Question: Explain the disease:
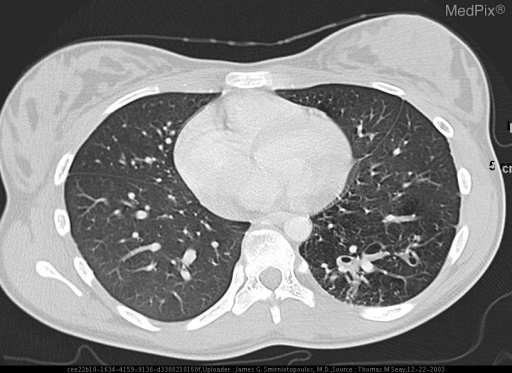
Answer: The disease is discussed as: Pulmonary sequestration is a congenital anomaly of the bronchopulmonary foregut in which there is a nonfunctional segment of lung. The blood supply is anomalous, arising from the systemic circulation (ie. the aorta or bronchial arteries ). By definition, there is no typical communication with the bronchial tree or with the pulmonary arteries. Intralobar and extralobar discrimination is based primarily upon venous drainage, and the presence of an independent pleural lining (as in the extralobar type). The intralobar variant drains to the pulmonary veins or left atrium, the extralobar type to the systemic venous system (the inferior vena cava or the azygous system). Both gain blood supply from the systemic arterial circulation, frequently from below the diaphragm, and identification of this confirms the diagnosis (although failure to identify the arterial supply does not exclude it).

In comparison, intralobar sequestrations usually become manifest during adolescence or adulthood, whereas extralobar sequestrations present at birth or soon thereafter (or may be suspected based upon prenatal ultrasonography). Intralobar sequestrations are three times more common with a male predominance, and a much lower incidence of associated anomalies (10% with associated skeletal, foregut, or diaphragmatic anomalies).  Extralobar sequestrations may have associated anomalies in up to 65% of patients, including diaphragmatic defects, pulmonary hypoplasia, bronchogenic cysts, and cardiac anomalies.  Intralobar sequestrations present with recurrent pneumonias, chronic cough, or dyspnea, or may be completely asymptomatic. Other complications of intralobar sequestrations include hemoptysis, and intrathoracic hemorrhage, and where there is marked vascular shunting, cardiac decompensation.  Extralobar sequestrations, presenting at birth or infancy, may manifest as cyanosis, respiratory distress, feeding difficulties, failure to thrive, and recurrent pneumonias. Both predominantly are located in the left base in 60-90%.  Treatment of both is resection.

==========================================
Animation showing origin of pulmonary vessel from descending thoracic aorta:
http://rad.usuhs.mil/medpix/multimedia_files/mv002.mpg